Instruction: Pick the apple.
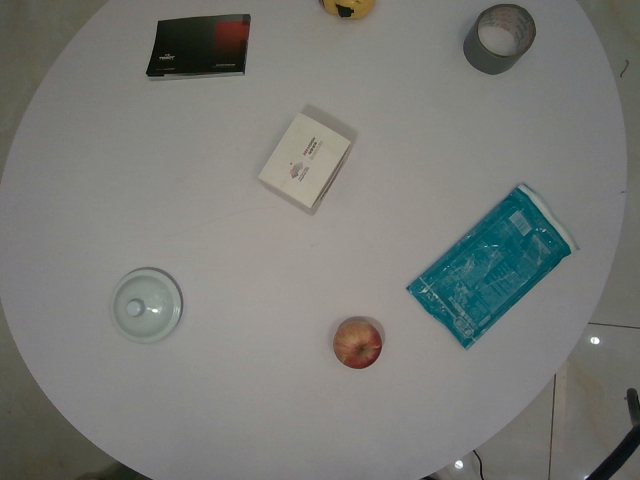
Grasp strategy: vertical